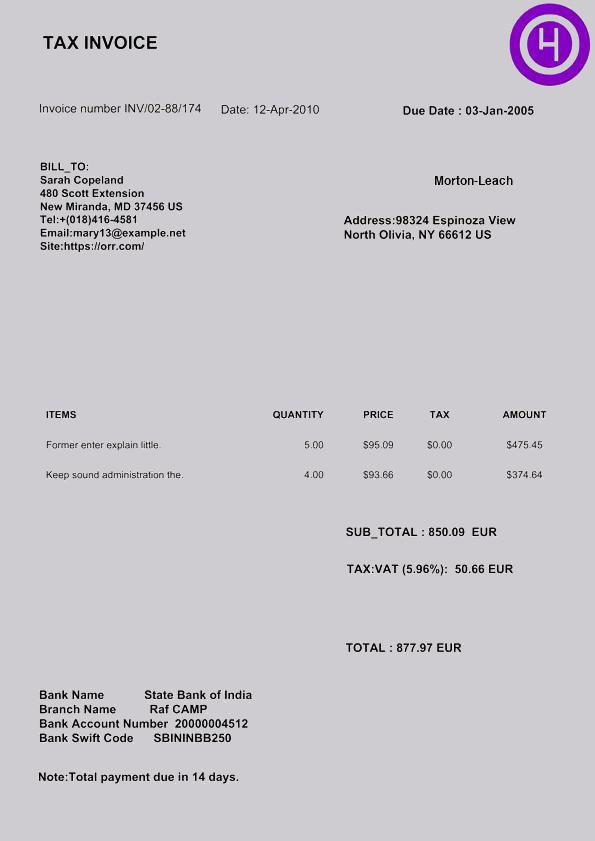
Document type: Invoice